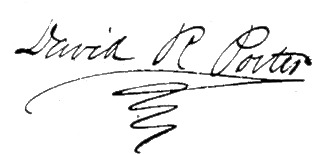
Signature of: david r porter